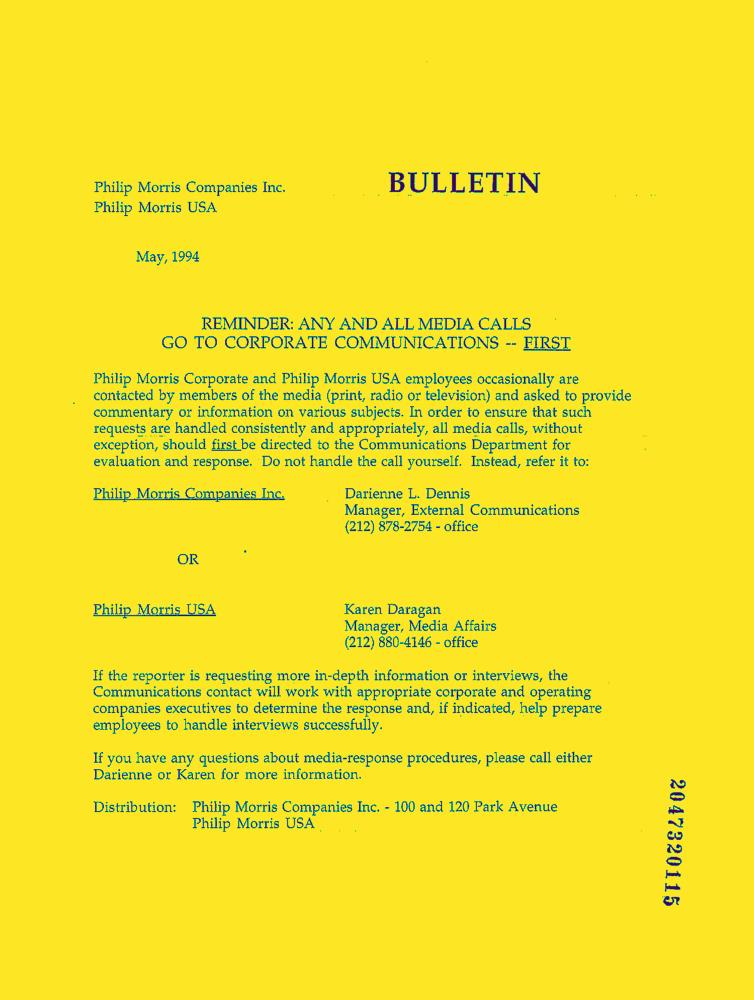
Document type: News-Article